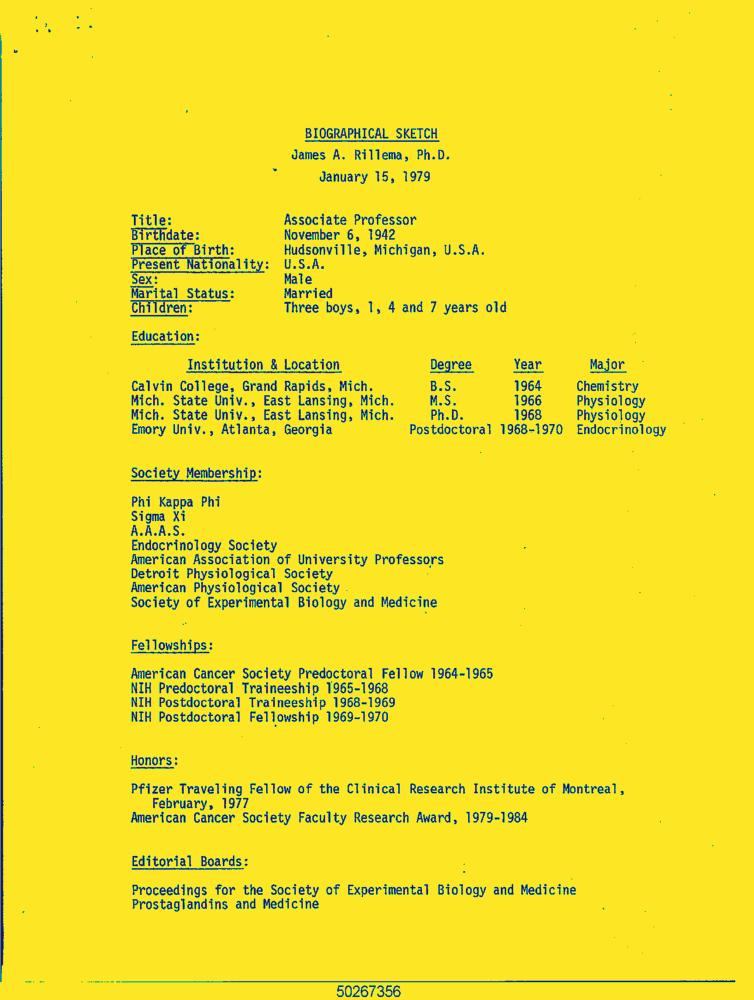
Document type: Resume-Doc